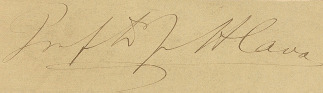
Signature of: jaroslav hlava